Question: How is the property described in the document?
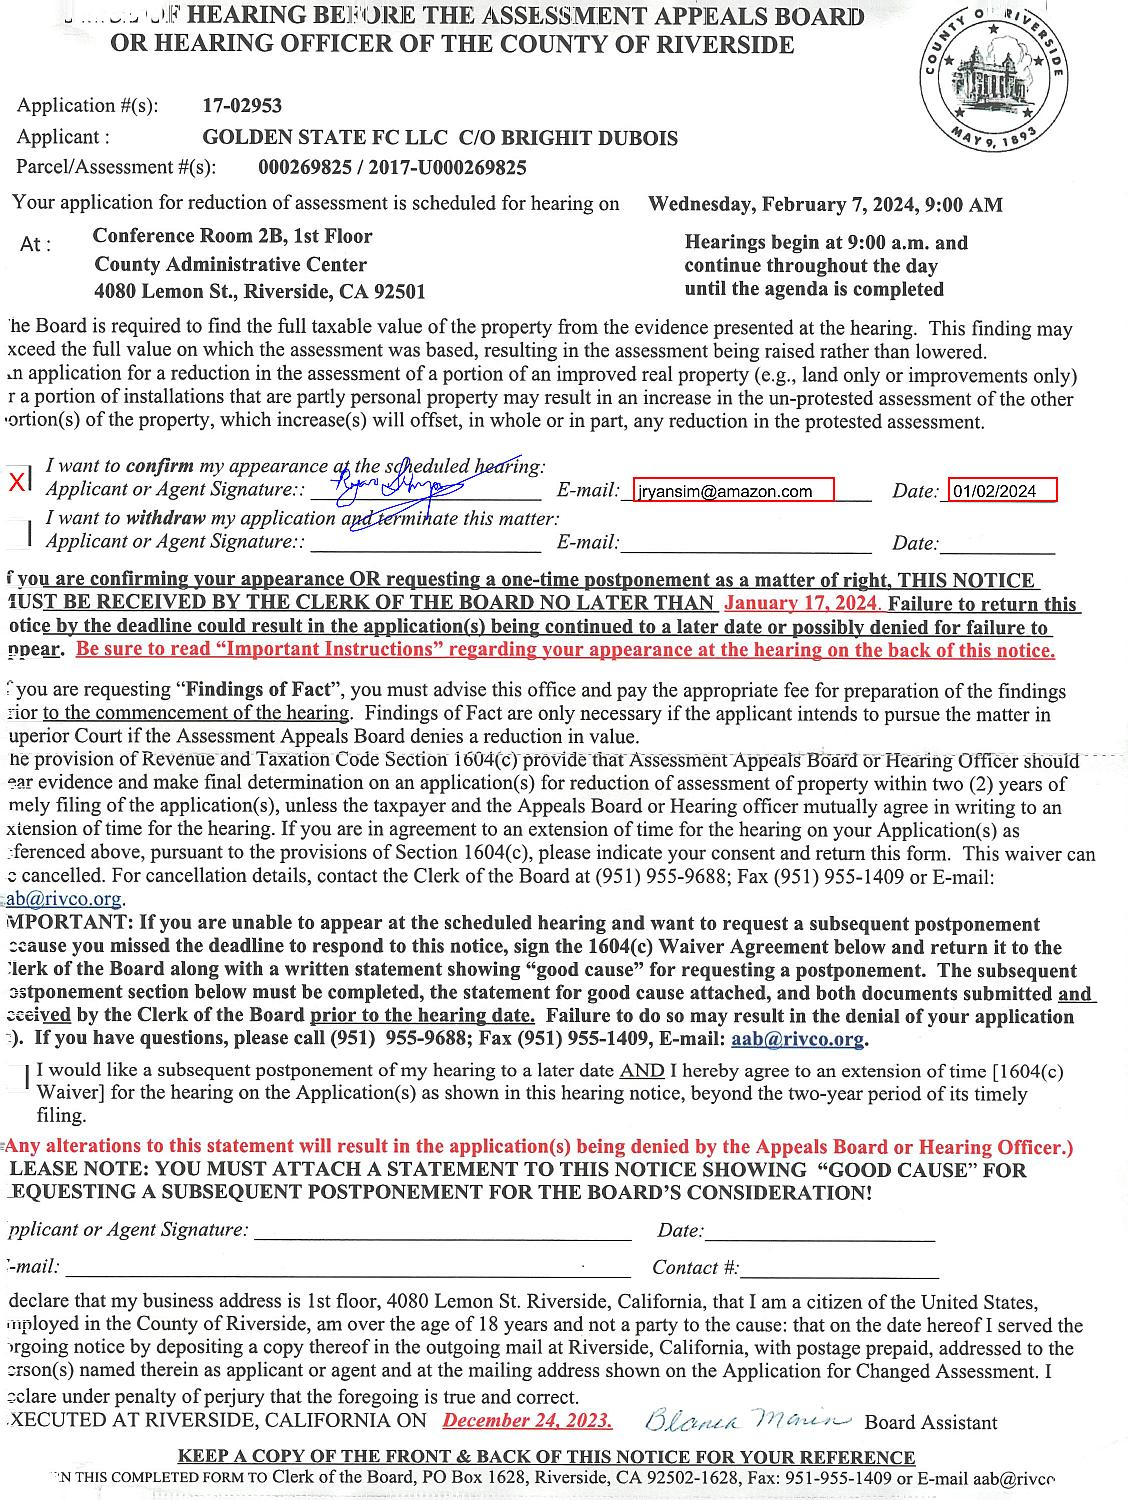
Answer: "portion of an improved real property (e.g., land only or improvements only)"